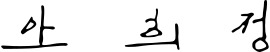
Signature of: hee jung ahn